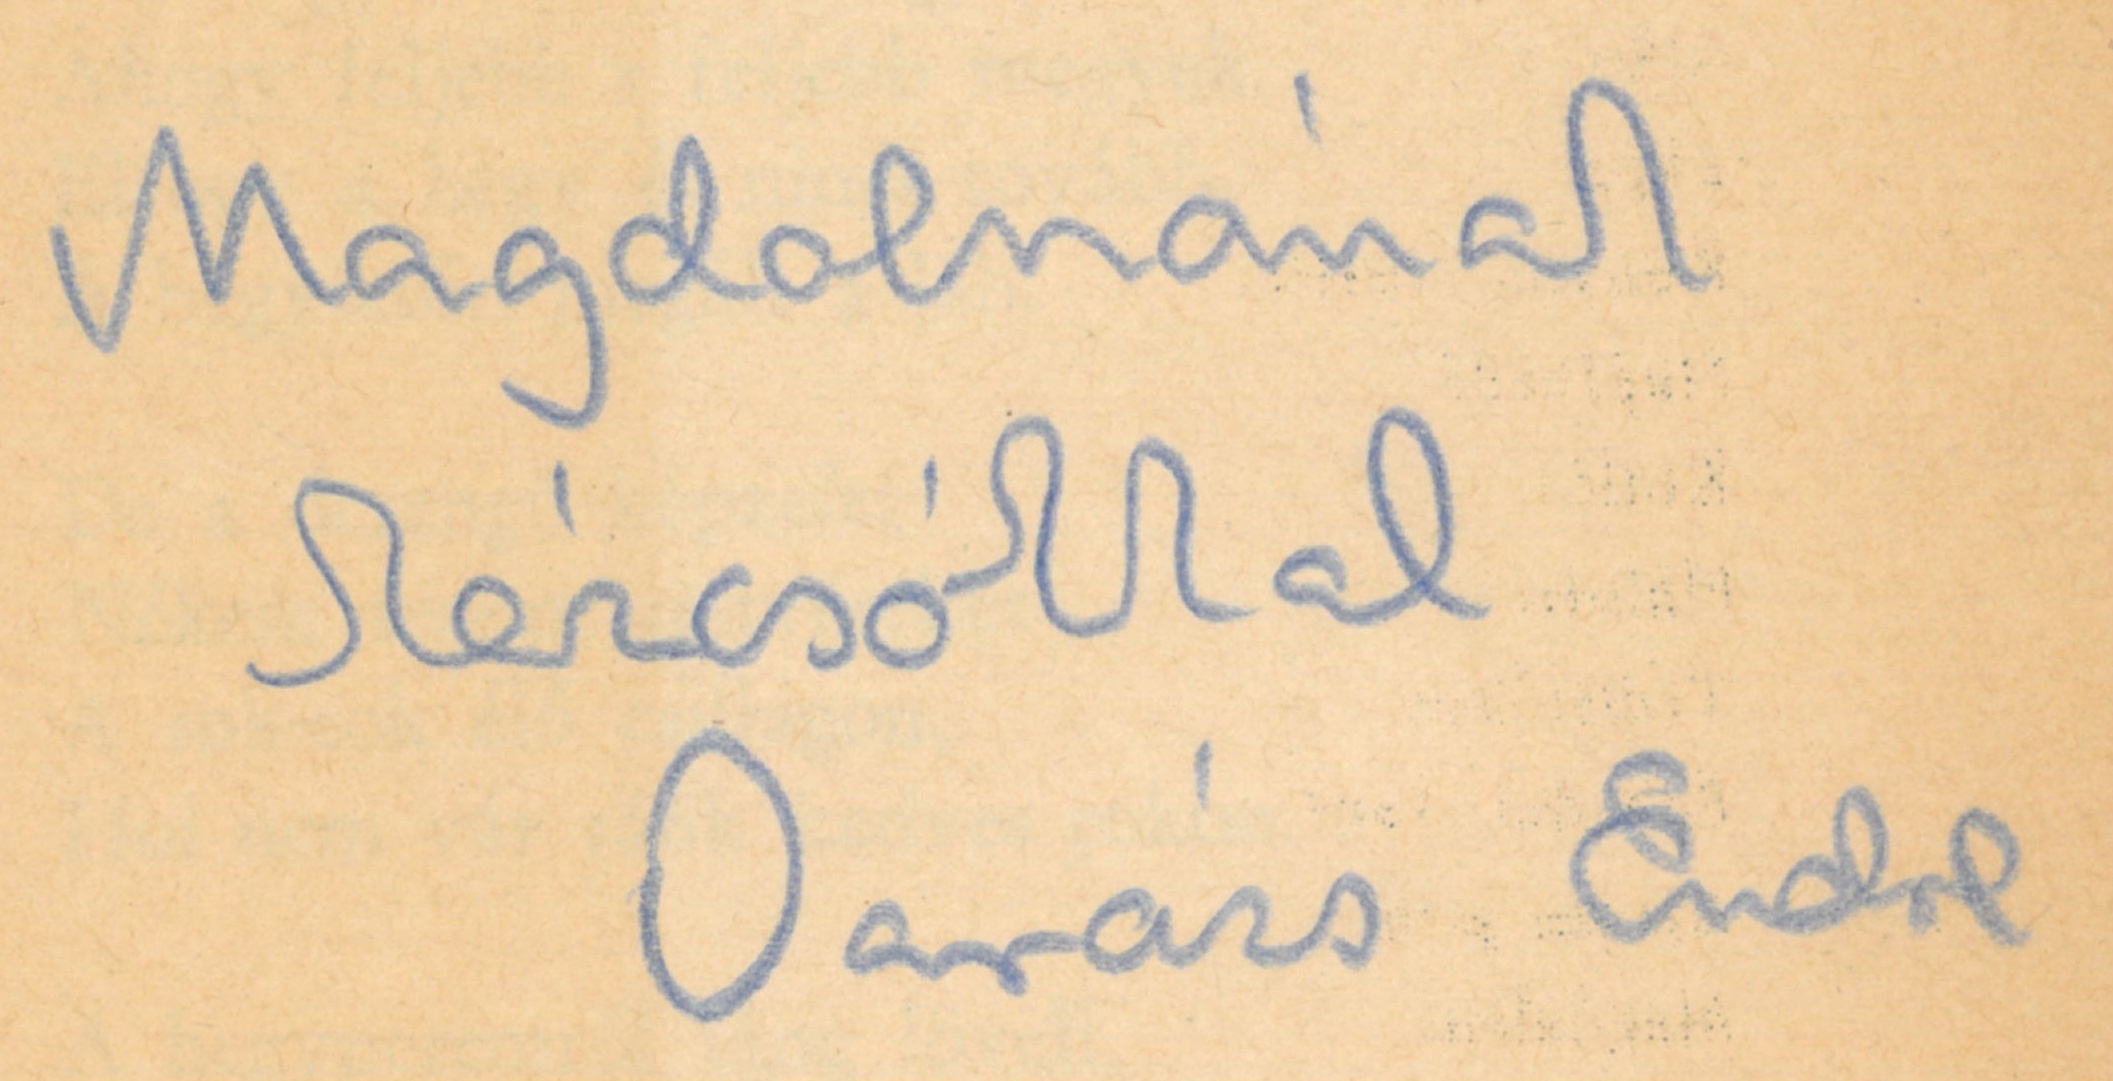
Signature of: endre darázs